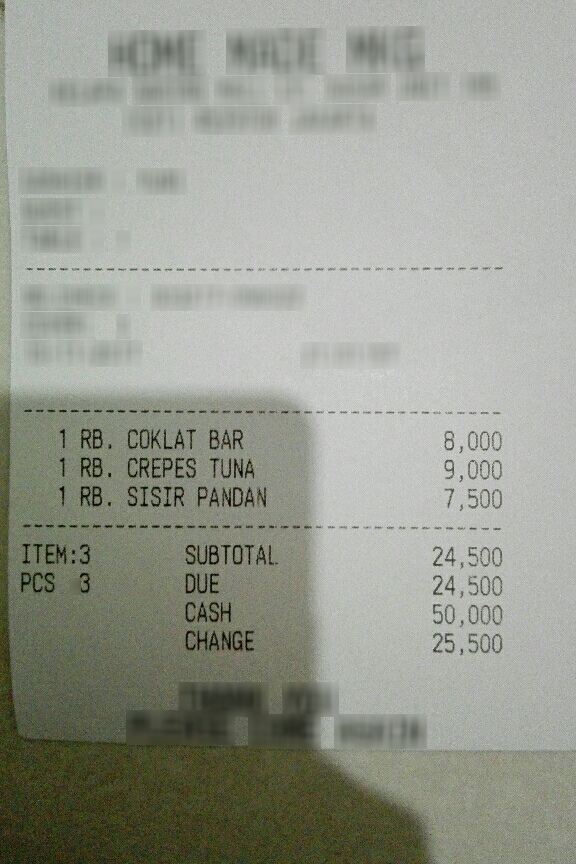
Number of items: 3
Subtotal: 24,500
Total: 24,500
OCR text regions:
text: 1
text: RB.
text: COKLAT
text: BAR
text: 8,000
text: 1
text: RB.
text: CREPES
text: TUNA
text: 9,000
text: 1
text: RB.
text: SISIR
text: PANDAN
text: 7,500
text: SUBTOTAL
text: 24,500
text: DUE
text: 24,500
text: CASH
text: 50,000
text: CHANGE
text: 25,500
text: ITEM:
text: 3
text: PCS
text: 3